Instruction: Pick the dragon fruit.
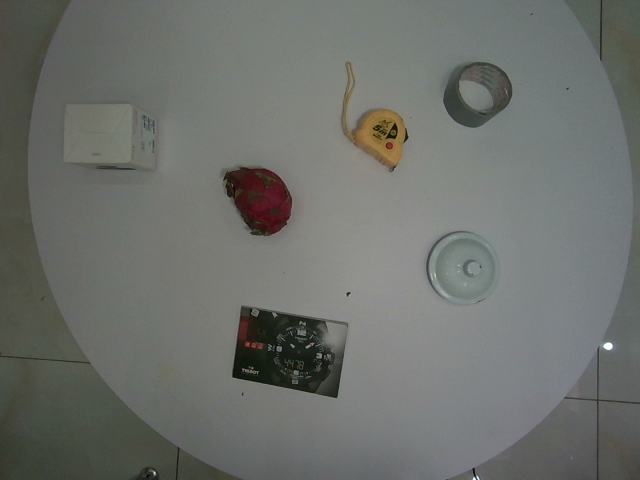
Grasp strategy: vertical